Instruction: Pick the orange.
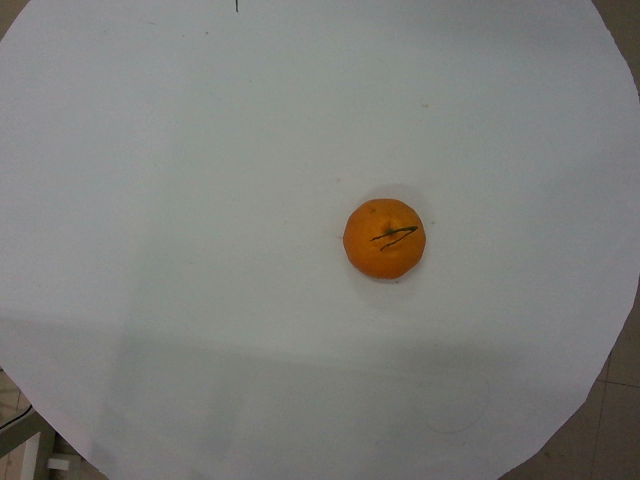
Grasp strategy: vertical